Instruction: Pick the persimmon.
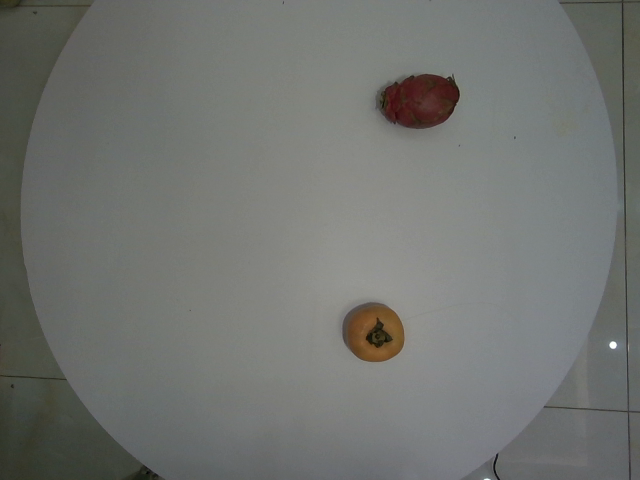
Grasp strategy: vertical